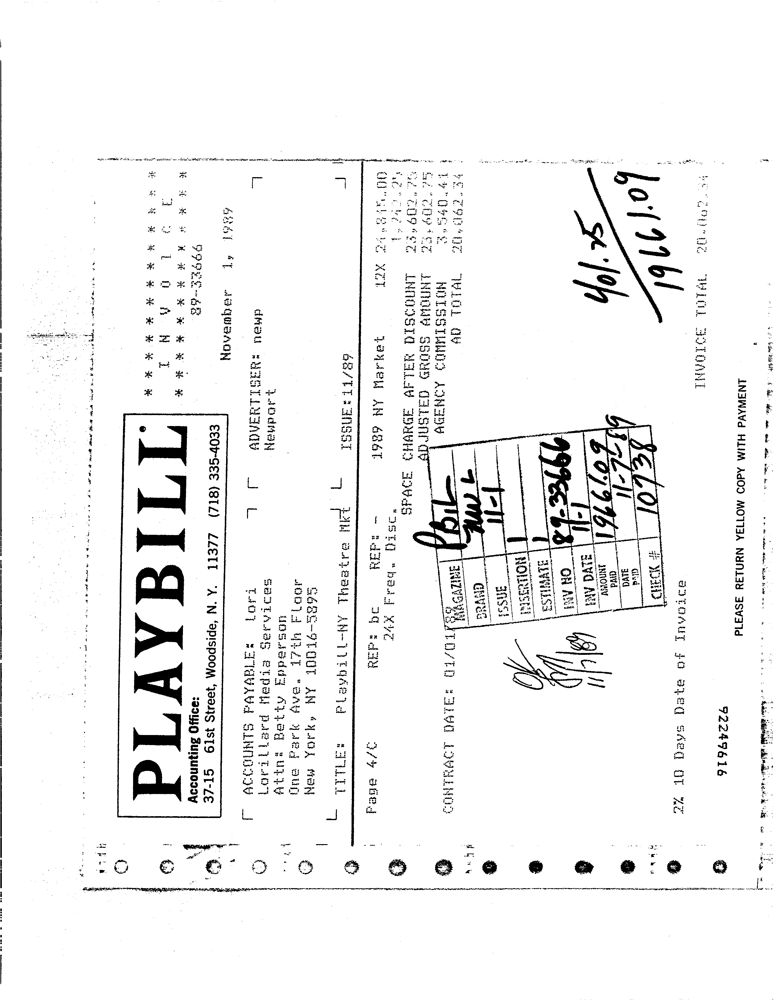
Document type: Invoice